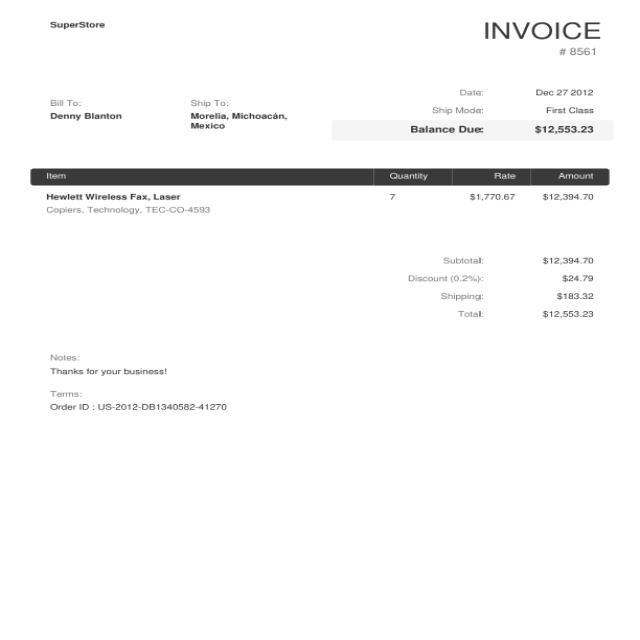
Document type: Invoice